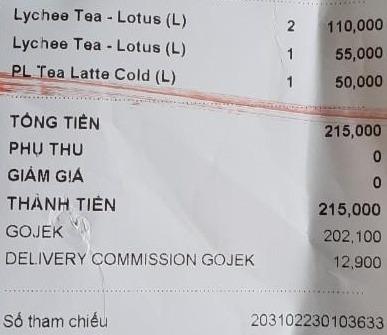
<table>
<tr>
<td>Lychee Tea - Lotus (L)</td>
<td>2</td>
<td>110,000</td>
</tr>
<tr>
<td>Lychee Tea - Lotus (L)</td>
<td>1</td>
<td>55,000</td>
</tr>
<tr>
<td>PL Tea Latte Cold (L)</td>
<td>1</td>
<td>50,000</td>
</tr>
</table>

TỔNG TIỀN 215,000
PHỤ THU 0
GIẢM GIÁ 0
THÀNH TIỀN 215,000
GOJEK 202,100
DELIVERY COMMISSION GOJEK 12,900

Số tham chiếu 203102230103633